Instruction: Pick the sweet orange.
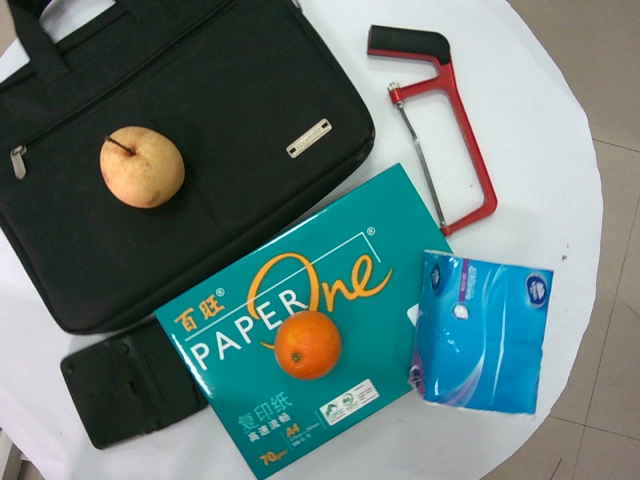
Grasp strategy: vertical